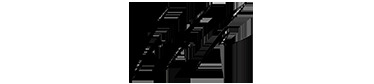
Signature of: darius azarpey